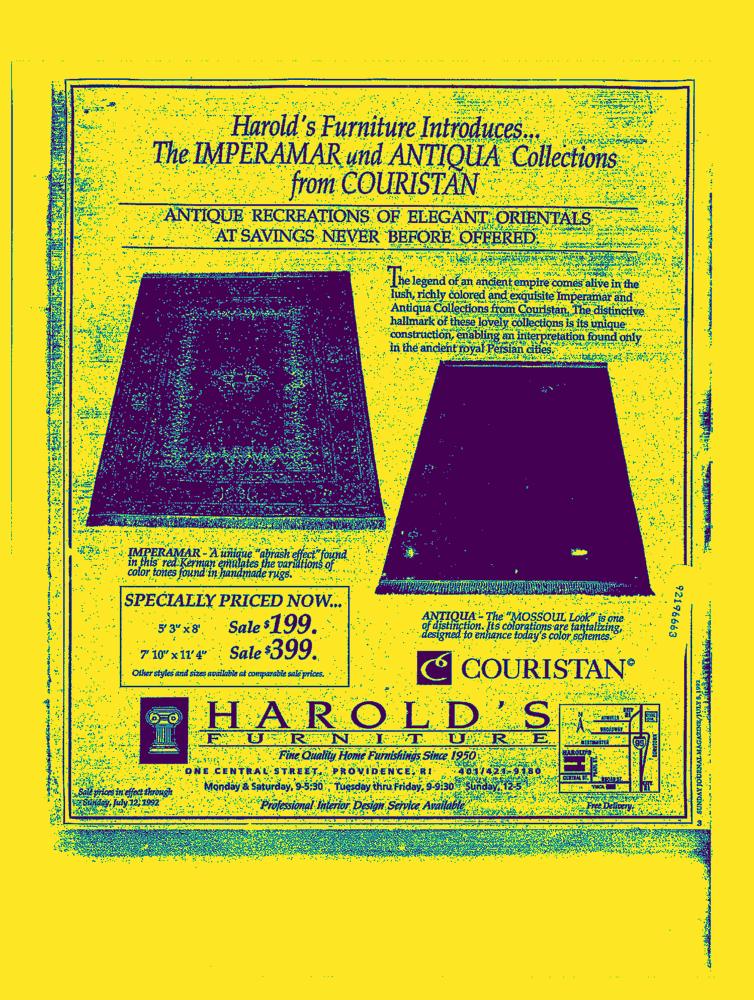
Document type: AD